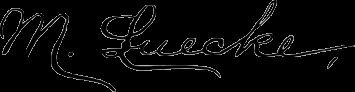
Signature of: martin luecke